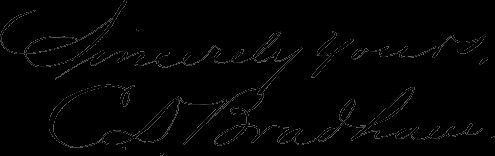
Signature of: caleb bradham